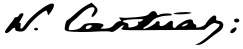
Signature of: william howley